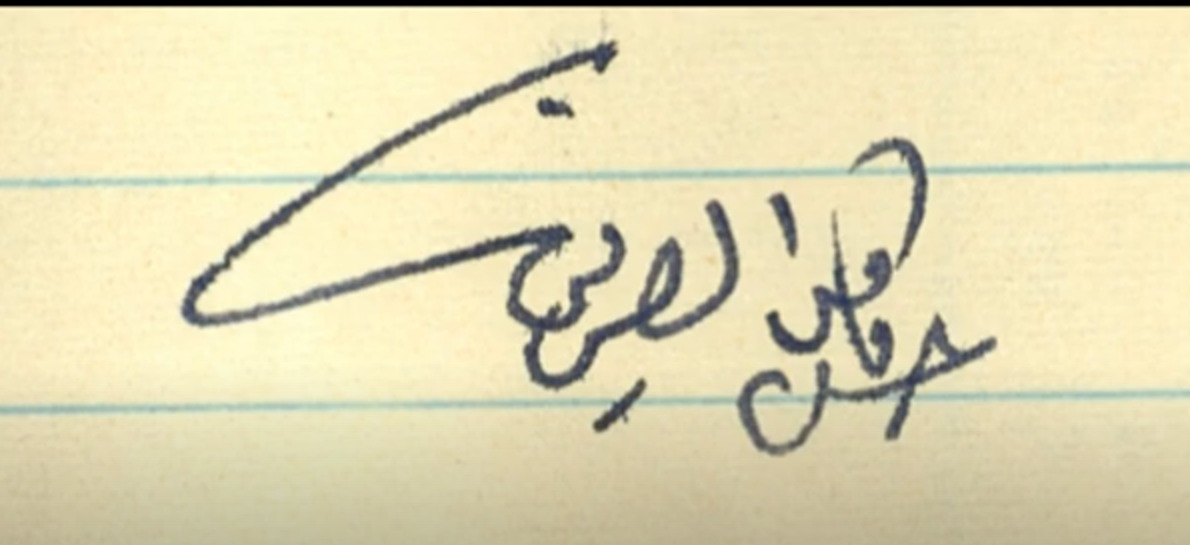
Signature of: ḥsan kāmil al ṣayrafī